Question: In what way does the history help explain the case?
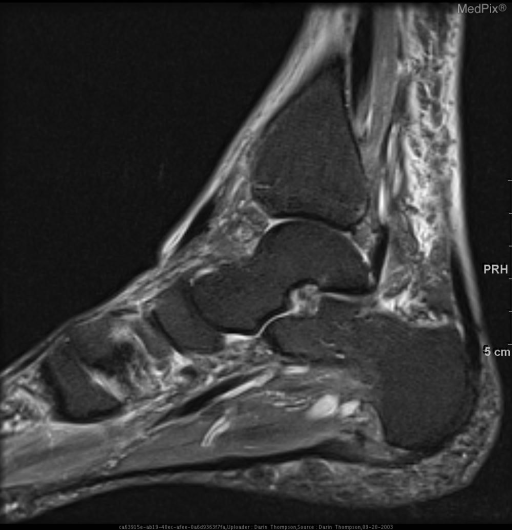
Answer: The patient's history of Foot pain.  History of plantar fasciitis. is key in understanding the case.